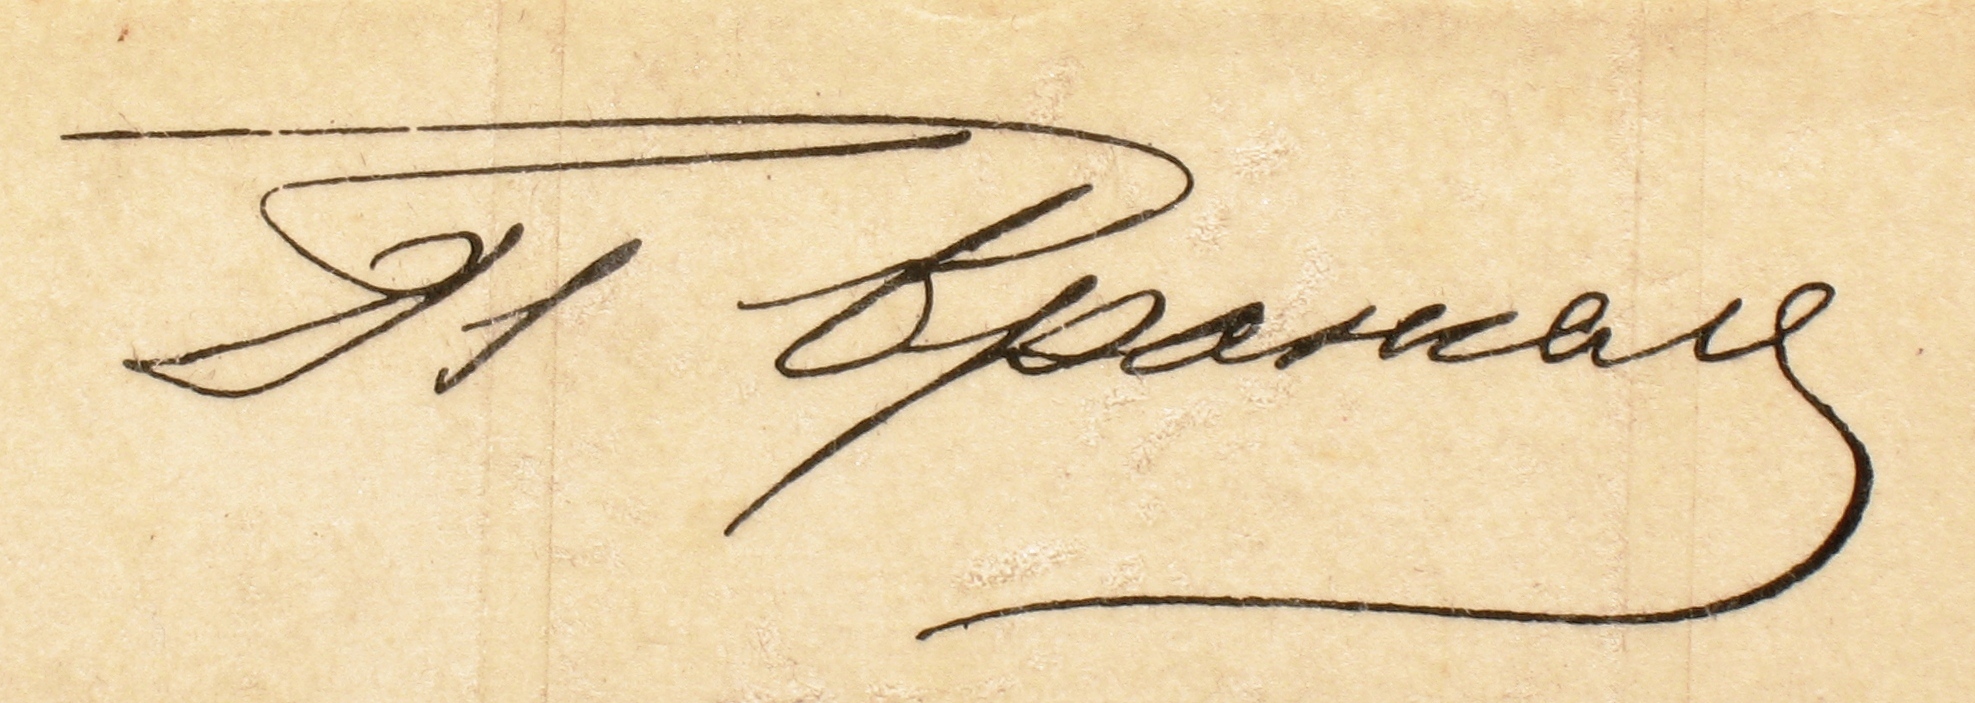
Signature of: pyotr wrangel